Question: How is the history relevant to the case?
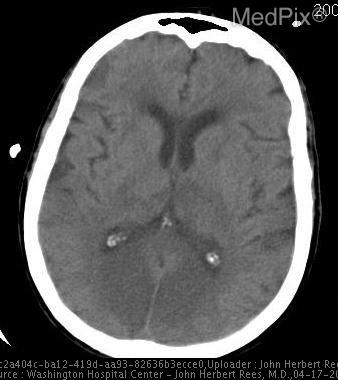
Answer: The patient's history of Sudden onset of blindness in both eyes is key in understanding the case.